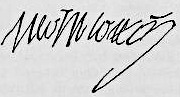
Signature of: anne de montmorency